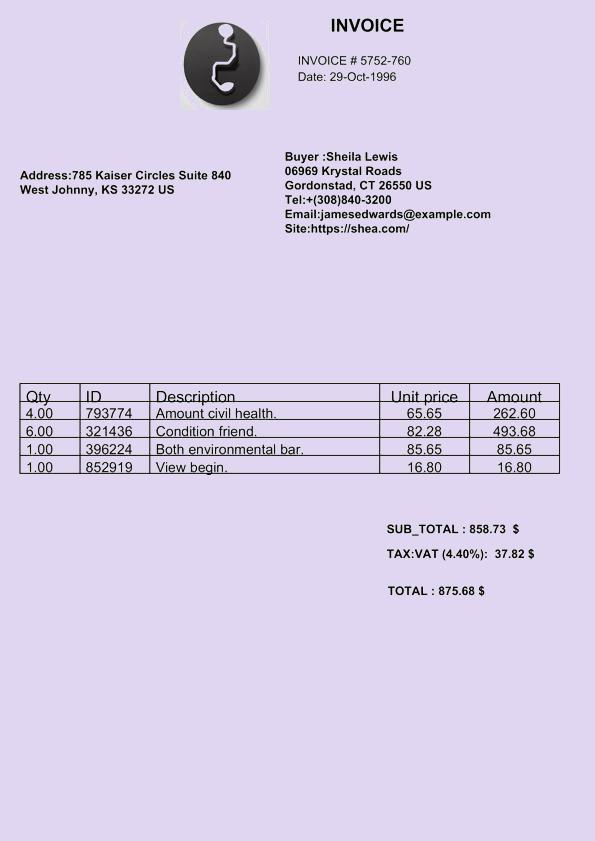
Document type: Invoice